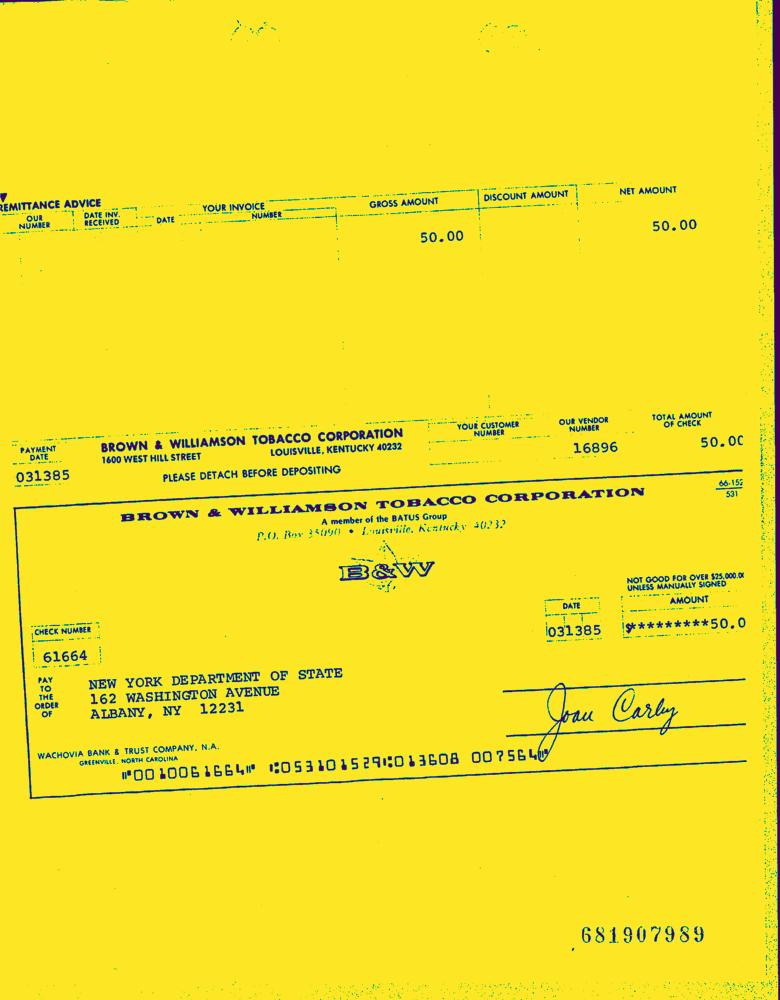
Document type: Invoice-Doc